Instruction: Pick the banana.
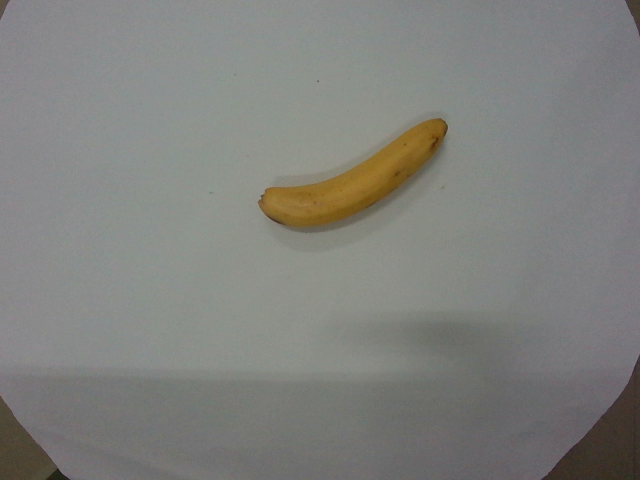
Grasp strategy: vertical